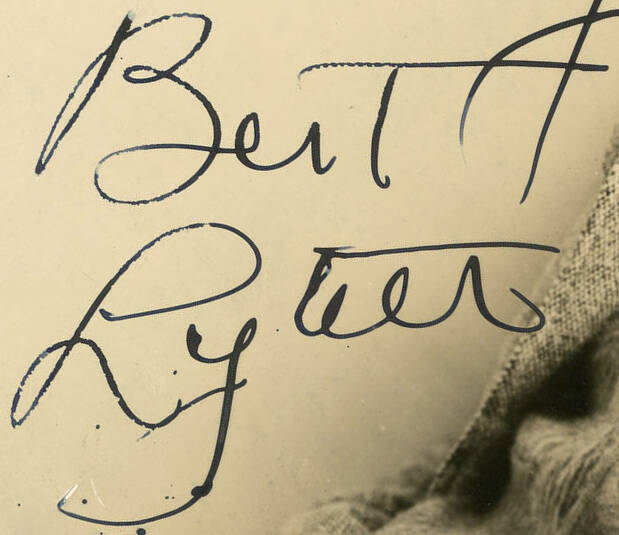
Signature of: bert lytell